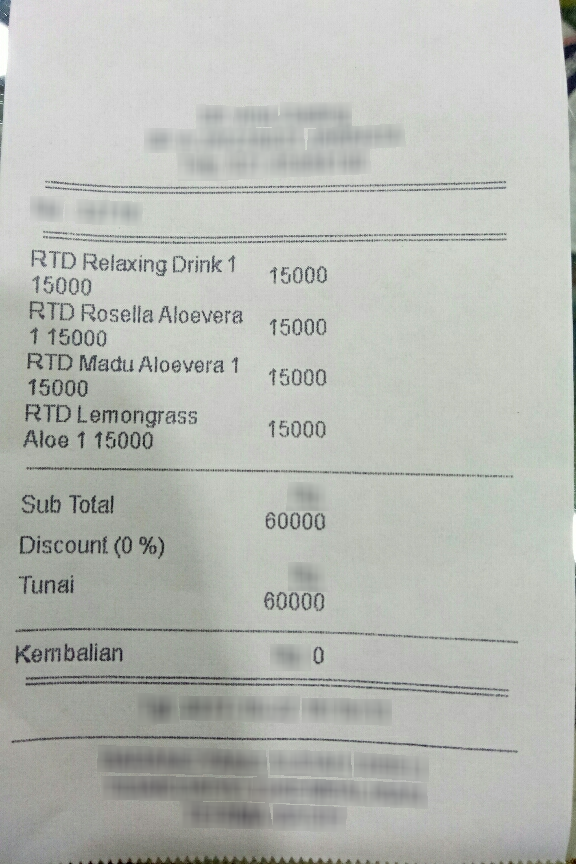
Extraction:
receipt: line_items: name: RTD Relaxing Drink
price: 15000
qty: 1
name: RTD Rosella Aloevera
price: 15000
qty: 1
name: RTD Madu Aloevera
price: 15000
qty: 1
name: RTD Lemongrass Aloe
price: 15000
qty: 1
total: 60000